Question: Explain the disease:
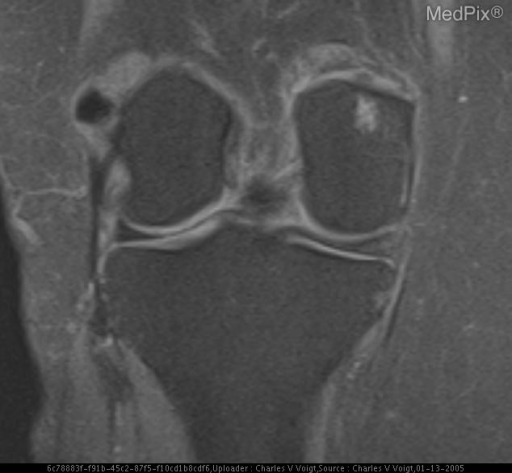
Answer: The disease is discussed as: Hydroxyapatite deposition disease (HADD, Calcific Tendonitis) can be asymptomatic or be painful. Sometimes the pain can be accompanied by fever, swelling and erythema. In some cases, the inflammation can progress to severe bony and joint destruction. On the other hand, cases can also resolve spontaneously or with treatment with NSAIDs. In most cases the disease is self limiting. Several causes for deposition of calcium hydroxyapatite in tendons have been proposed, but thus far none is confirmed.

The calcific deposits occur most commonly at humerus or femur. They occur within tendons and ligaments. These can rupture into adjacent bursa, joint, or bone. When they rupture into bone, they can cause bone marrow edema that may mimic tumor or infection. If calcium hydroxyapatite is ruptured into a joint, it may cause joint destruction.

Resolution can occur with NSAIDs, ultrasound, joint injections, or spontaneously.